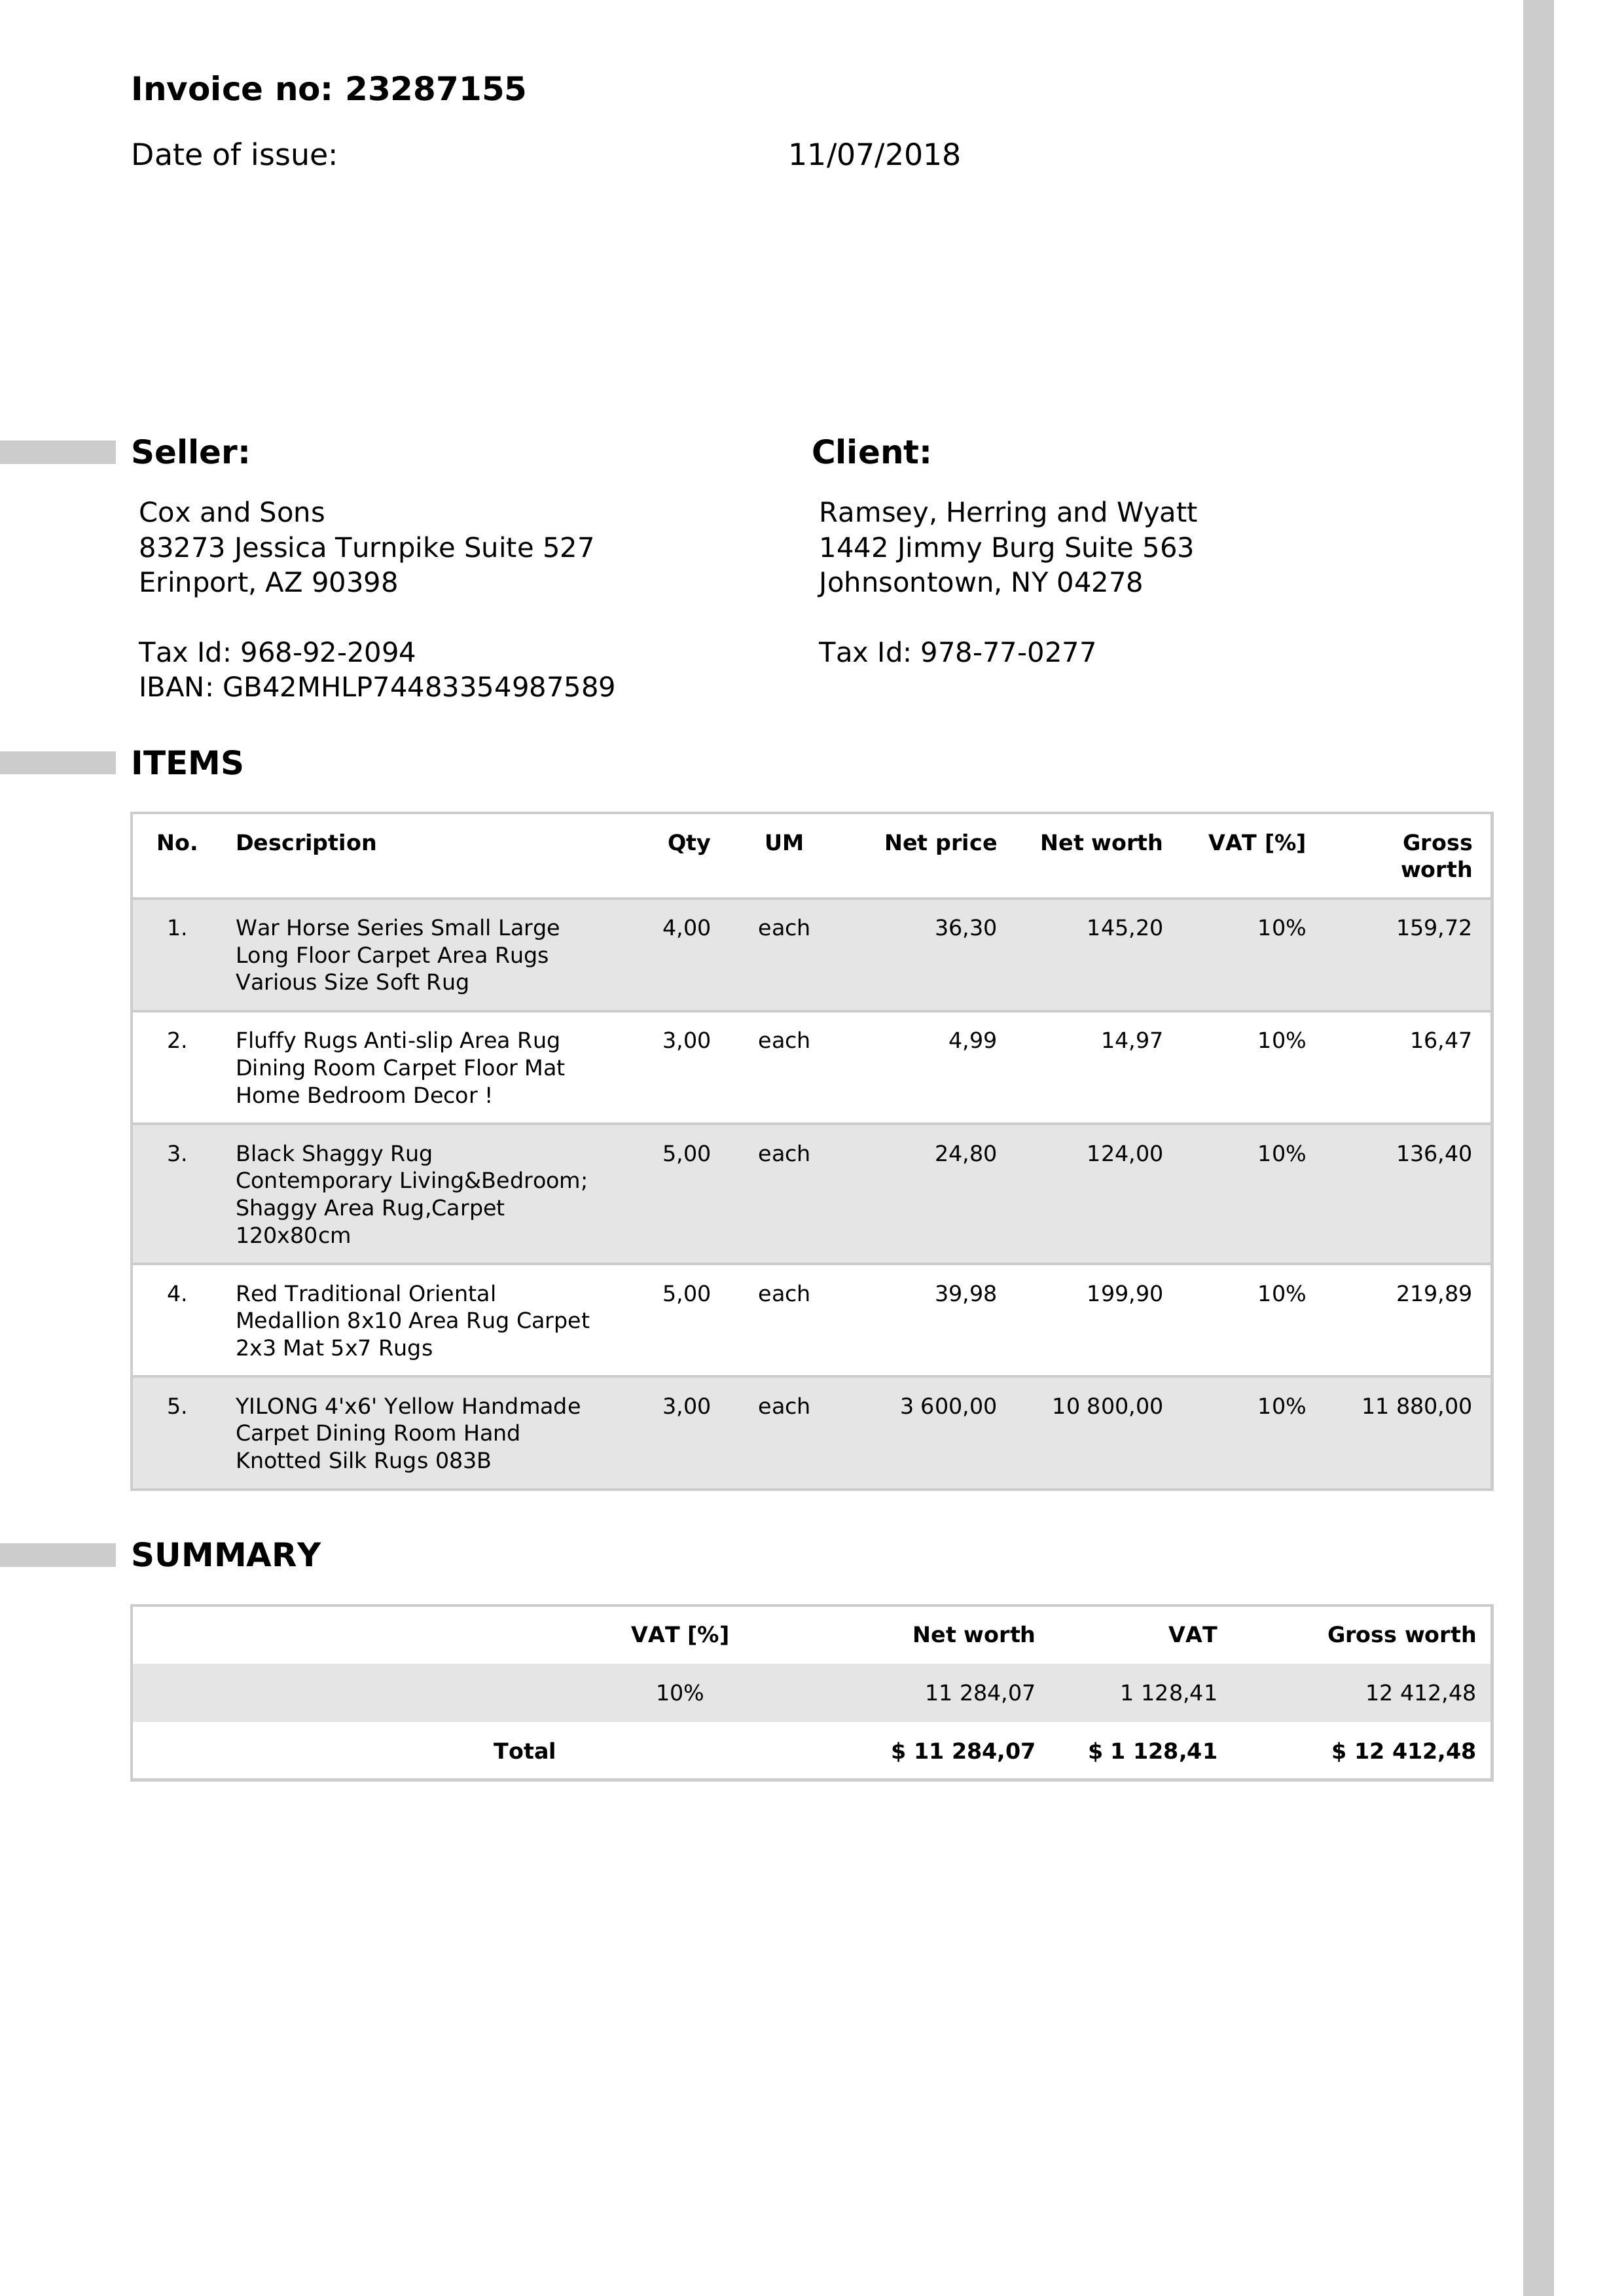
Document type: Invoice